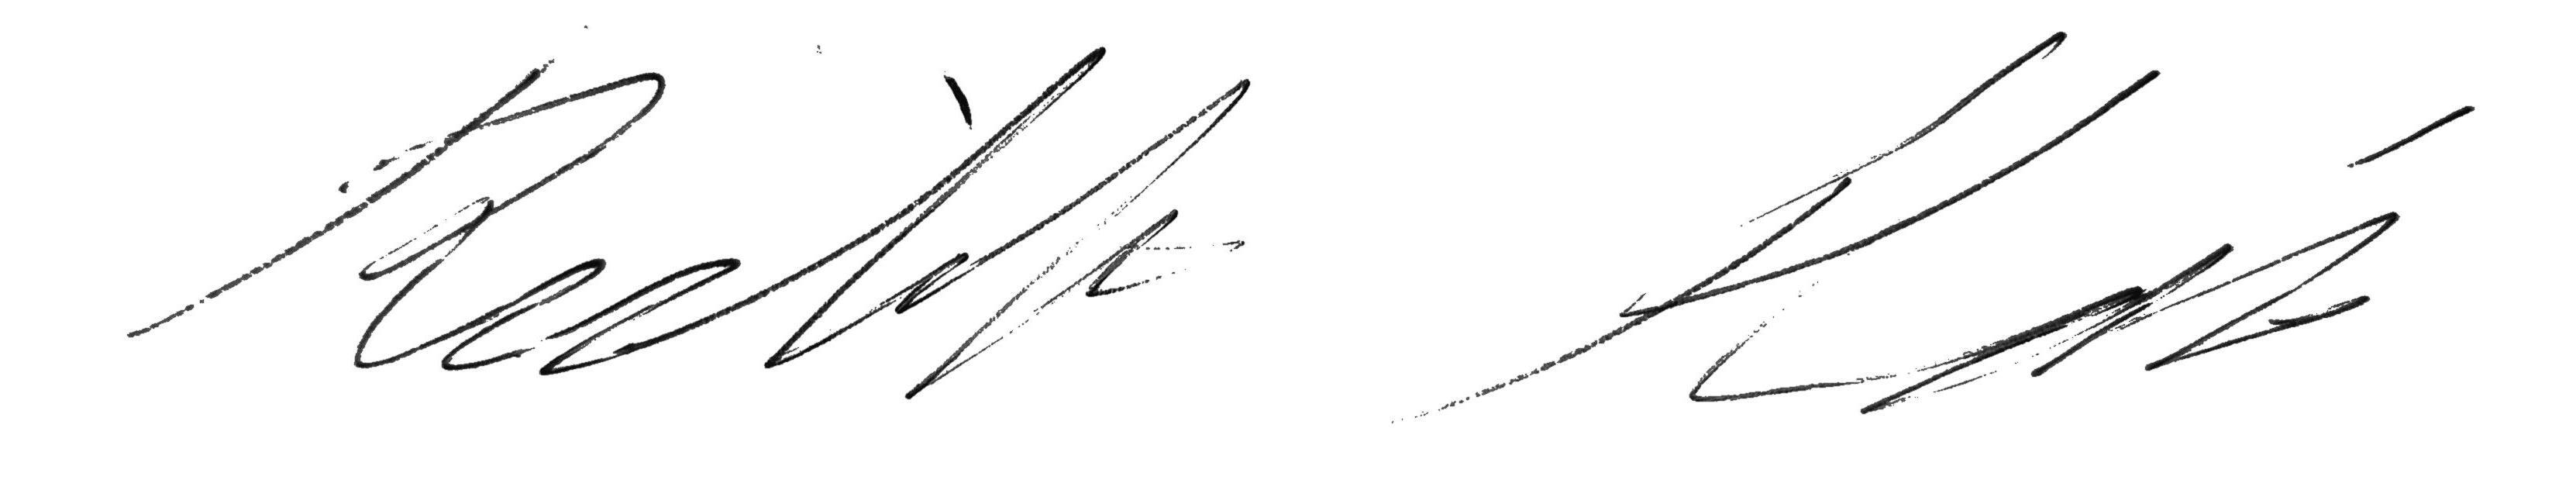
Signature of: flórián richter